Question: How does the patient history play a role?
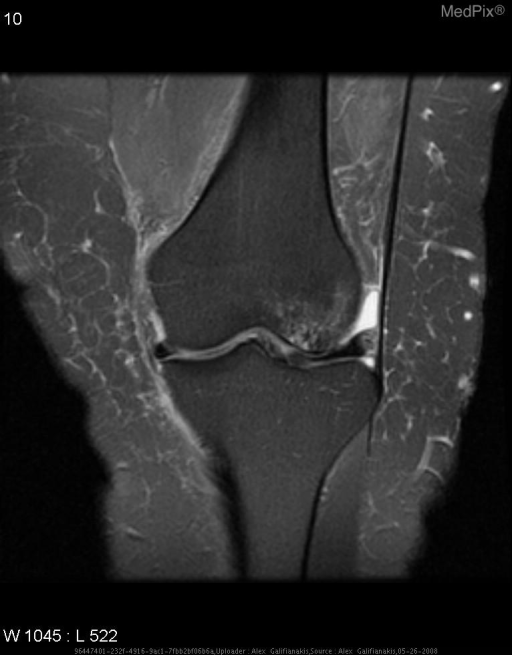
Answer: The patient's history of 72 year old female with knee pain. is key in understanding the case.